Question: Explain the disease:
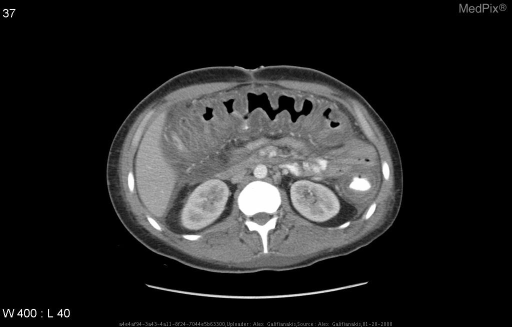
Answer: The disease is discussed as: Many of the findings of colonic inflammation are fairly characteristic of the specific type of colitis that is present.  CT findings used to differentiate one form of colitis from another include:

Degree of mural thickening
Extent to which the layers of the thickened colonic wall are visible
Presence of fistulae or abscesses
Anatomic distribution of the CT abnormalities in the large and small intestine

Ulcerative colitis involves the rectum in virtually all patients. It extends proximally in one continuous segment to involve the remainder of the colon to a variable extent. Computed tomography shows mild-to-moderate, concentric, mural thickening.  The mucosa, the low-density, thickened submucosa, and the serosa are usually visible as three distinct layers. These abnormalities sometimes give the rectum a target-like appearance.  In most patients, there is loss of the normal haustral contour and the colon is shortened. Fistulae and pericolonic abscesses are rare. Proliferation of the perirectal fat is also commonly seen.

In patients with Crohn disease (granulomatous colitis), the entire colon and distal small bowel may be involved; the most common sites are the terminal ileum, right colon, and rectum. Normal intervening segments, so-called skip areas, often separate affected segments of bowel. The colonic wall tends to be thicker than in patients with ulcerative colitis.  The layers of the affected bowel wall may be similar in CT attenuation, giving the wall a homogeneous appearance, but this is not always the case.  Typically, there is inflammation of the pericolonic fat, which appears as a diffuse, hazy increase in its CT attenuation, reflecting the transmural nature of this disease.  As in patients with ulcerative colitis, carcinoma can occasionally develop. In this setting, adenocarcinoma is sometimes scirrhous in type and its CT appearance can mimic that of a benign inflammatory stricture.  Fistulae are common in patients with granulomatous colitis, particularly in the perirectal area.  Abdominal abscesses also may develop adjacent to severely affected segments of bowel.

Pseudomembranous colitis is caused by toxins produced by Clostridium difficile, a gram-positive bacterium that colonizes the gastrointestinal tract in some patients receiving antibiotic therapy.  CT shows characteristic marked thickening of the colonic wall and interhaustral folds, which are sometimes so severe as to nearly obliterate the colonic lumen.  The entire colon is usually involved, but involvement confined to the right colon is not unusual.  Strand-like pattern of edema in the pericolonic fat is present in nearly half of cases.  Fifteen percent of patients have ascites.

Cytomegalovirus colitis is seen in the setting of an immunocompromised patient.  Findings mimic those of C. difficile disease, with profound thickening of the colonic wall and haustra and pericolonic edema.  In both conditions, the mural thickening is largely the result of an edematous submucosal layer that has a low CT attenuation value.

Disseminated histoplasmosis is being seen with increasing frequency because of the susceptibility of patients with AIDS to this disease, especially in endemic areas.  Colonic lesions often have an “apple-core” appearance on barium enema, which appear on CT as one or more focal areas of mural thickening with adjacent adenopathy of mixed attenuation.  Usually, tissue diagnosis is required to separate these lesions from adenocarcinoma.

Colitis due to Schistosoma japonicum presents as left colon mild mural thickening with obliteration of the normal haustral pattern.  Frequently, there is a peculiar pattern of curvilinear calcification in the colonic wall.  Since dense radioopaque contrast can obscure these calcifications, water should be considered as a colonic contrast agent when schistosomiasis is considered a possible etiology.

Beh?et disease most commonly involves the ileocecal region and ascending, but abnormalities may occur anywhere in the colon.  Marked focal thickening of the colonic wall surrounds isolated large cecal ulcers.  This appearance may easily be confused with the ileocecal mural thickening of tuberculosis, which may be distinguished based on associated with low-density caseating lymph nodes in the mesentery.  In the setting of neutropenia, typhlitis may present with low-attenuation cecal mural thickening, with or without mural gas.

Finally, a noninflammatory etiology that must be considered is ischemia.  This classically involves the descending colon and may involve the spenic flexure and sigmoid region.  Expect to see a segmental area of mural thickening which may be severe enough to narrow the lumen.